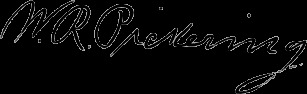
Signature of: w r pickering